Patient: Female, age 18
An 18-year-old girl presented to the emergency department in our hospital with syncopal attack for 30 s. The patient had experienced palpitation, external dyspnea and chest discomfort for a week before admission. She did not have recent history of trauma, immobilization and infectious disease. She did not have any known underlying disease and was not pregnant. She has never smoked, drunken alcohol, or taken oral contraceptive. She was alert but complained mild dizziness. Her neurologic examination showed normal findings. Her vital signs were as follows: blood pressure, 70/50 mmHg; pulse rate, 110 beats/minute; temperature, 36.5oC; respiratory rate, 34/min; and oxygen saturation, 94.3% in ambient conditions. Blood studies revealed the following: white blood cell count, 11,440/muL; hemoglobin, 14.4 g/dL; non-fasting glucose, 104 mg/dL; blood urea nitrogen, 13.1 mg/dL; creatinine, 0.7 mg/dL; aspartate transaminase, 118 IU/L; and alanine transaminase, 88 IU/L. A thyroid function test indicated a state of thyrotoxicosis [T3 236.5 ng/dL (normal range, 80-200), free T4 28 pg/mL (8.9-17.9), thyroid-stimulating hormone, 0.08 mIU/L (0.17-4.05), thyrotropin binding inhibiting immunoglobulins (TBII), less than 0.3 (0 - 1 IU/L)]. Several coagulation factors were abnormal [D-dimer, 6.77 mg/L (0-0.55); protein S activity, 18% (55-123); protein S antigen, 19.2% (50-150); protein C Ag, 76% (72-160); and protein C activity, 81% (70-130)]. Other immunological workup did not reveal any evidence of connective tissue disease or antiphospholipid syndrome. An electrocardiogram showed T wave inversions in the inferior and precordial leads (Fig. 1). Chest computed tomography (CT) showed massive PTE in both central pulmonary arteries and diffuse goiter (Fig. 2a, b). However, there were no DVT in lower extremities, upper extremities and jugular veins. An echocardiogram showed severe pulmonary hypertension (right ventricular systolic pressure (RVSP) = 64 mmHg), and a dilated RV, right atrium and main pulmonary artery (Fig. 3a-c). Therefore, the patient was diagnosed with massive PTE, thyrotoxicosis, and partial protein S deficiency. To manage the PTE, we administered low molecular weight heparin for 5 days and added warfarin while adjusting the prothrombin time such that the internal normalized ratio was between 2.0 and 3.0. On the 7th day after admission, she was discharged with oral warfarin and methimazole. A follow-up echocardiogram obtained 3 months after anticoagulation therapy demonstrated normal dimensions and systolic function of the RV and disappearance of the D-shaped left ventricle (LV) (Fig. 3d-f). After thyrotoxicosis was treated with methimazole for a month, a euthyroid state was achieved and the goiter decreased to a normal size (Fig. 4). The methimazole was gradually tapered off and stopped at 4 months. At a 6-month follow up visit, PTE and pulmonary hypertension had disappeared (Fig. 2c, d) but the patient still had a partial protein S deficiency. We decided to stop all medication with careful monitoring. During a 4-year follow-up period after the episode, she was asymptomatic without any evidence of recurrent systemic thromboembolism or hyperthyroidism and had still a partial protein S deficiency.
Keywords: deep vein thrombosis, pulmonary thromboembolism, thyrotoxicosis
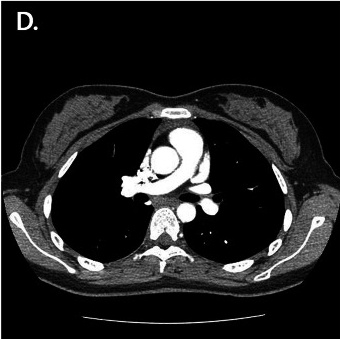
Image caption: Chest computed tomography (CT) scan with contrast showing multifocal thromboemboli (White Arrow) in both pulmonary arteries (a and b).